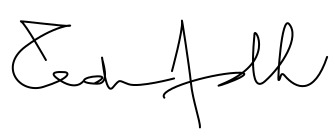
Signature of: tedros adhanom ghebreyesus